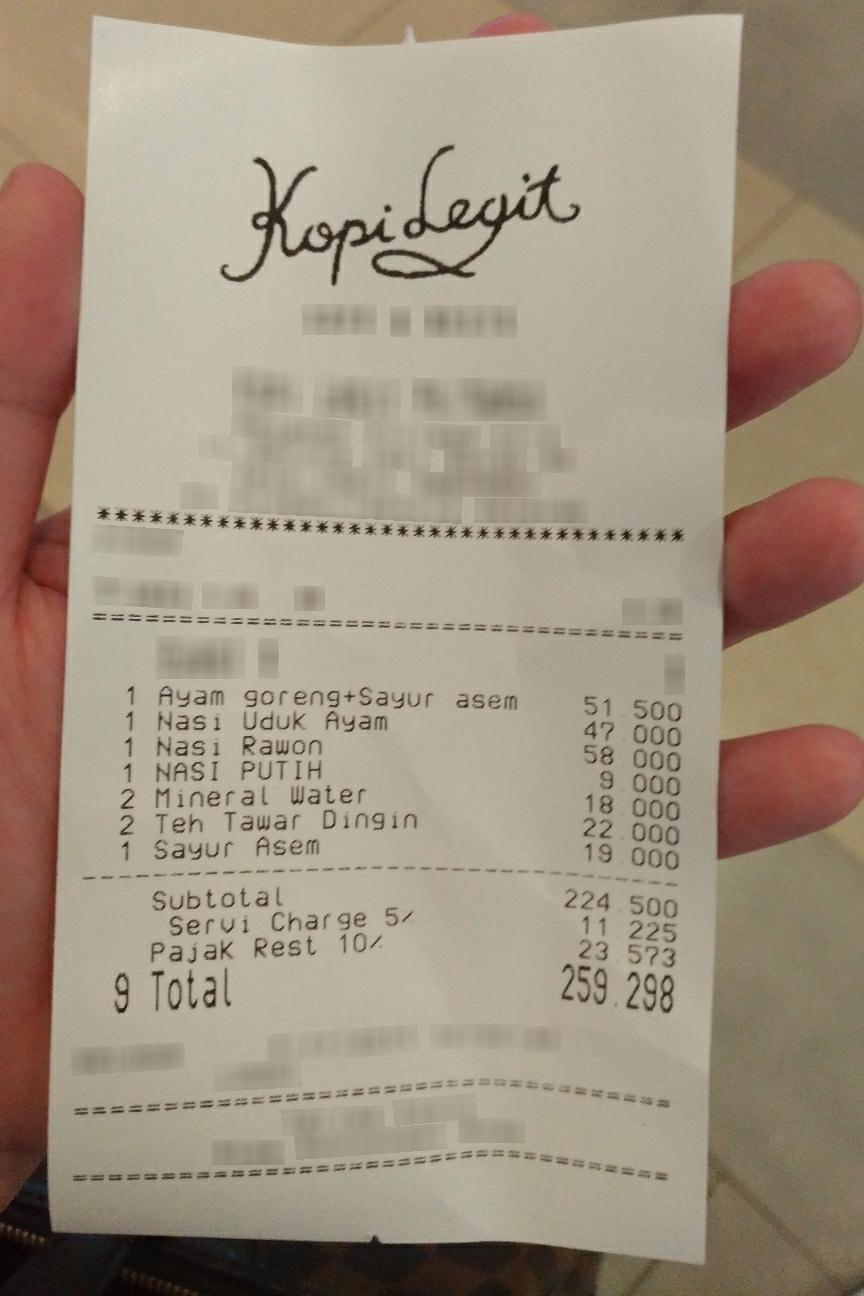
Number of items: 7
Subtotal: 224.500
Service charge: 11 225
Tax: 23.573
Total: 259.298
OCR text regions:
text: 1
text: Ayam
text: goreng+Sayur
text: asem
text: 51,500
text: 1
text: Nasi
text: Uduk
text: Ayam
text: 47.000
text: 1
text: Nasi
text: Rawon
text: 58.000
text: 1
text: NASI
text: PUTIH
text: 9.000
text: 2
text: Mineral
text: Water
text: 18.000
text: 2
text: Teh
text: Tawar
text: Dingin
text: 22.000
text: 1
text: Sayur
text: Asem
text: 19
text: 000
text: Subtotal
text: 224.500
text: Servi
text: Charge
text: 5/
text: 11
text: 225
text: Pajak
text: Rest
text: 10/
text: 23.573
text: Total
text: 259.298
text: 9